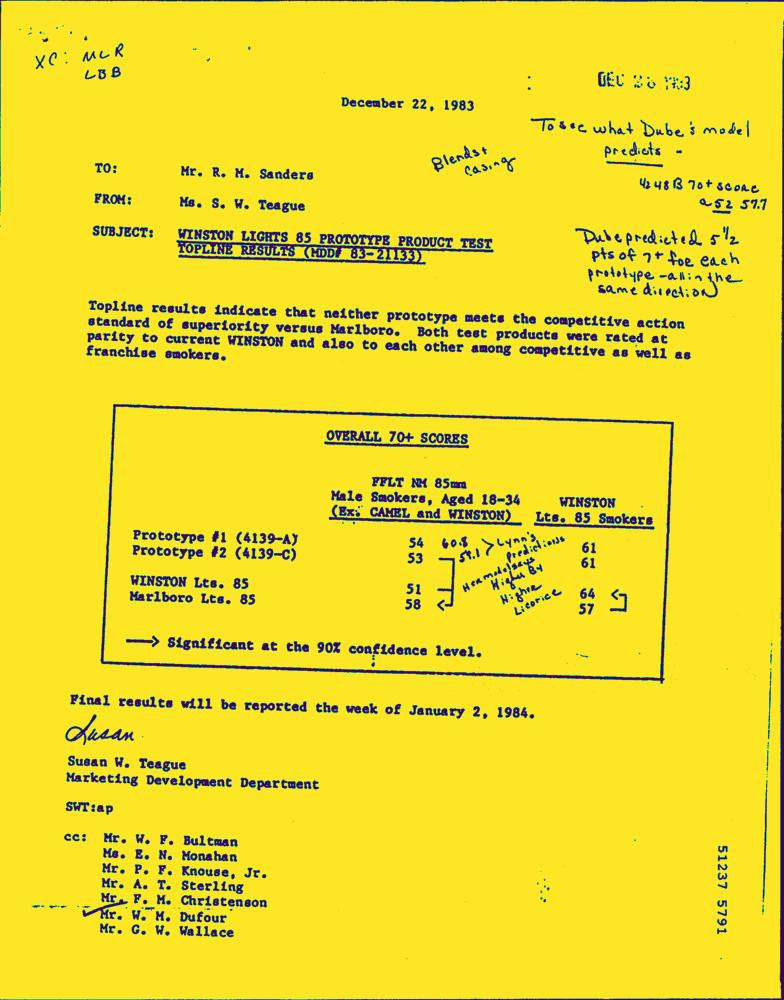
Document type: Letter-Doc